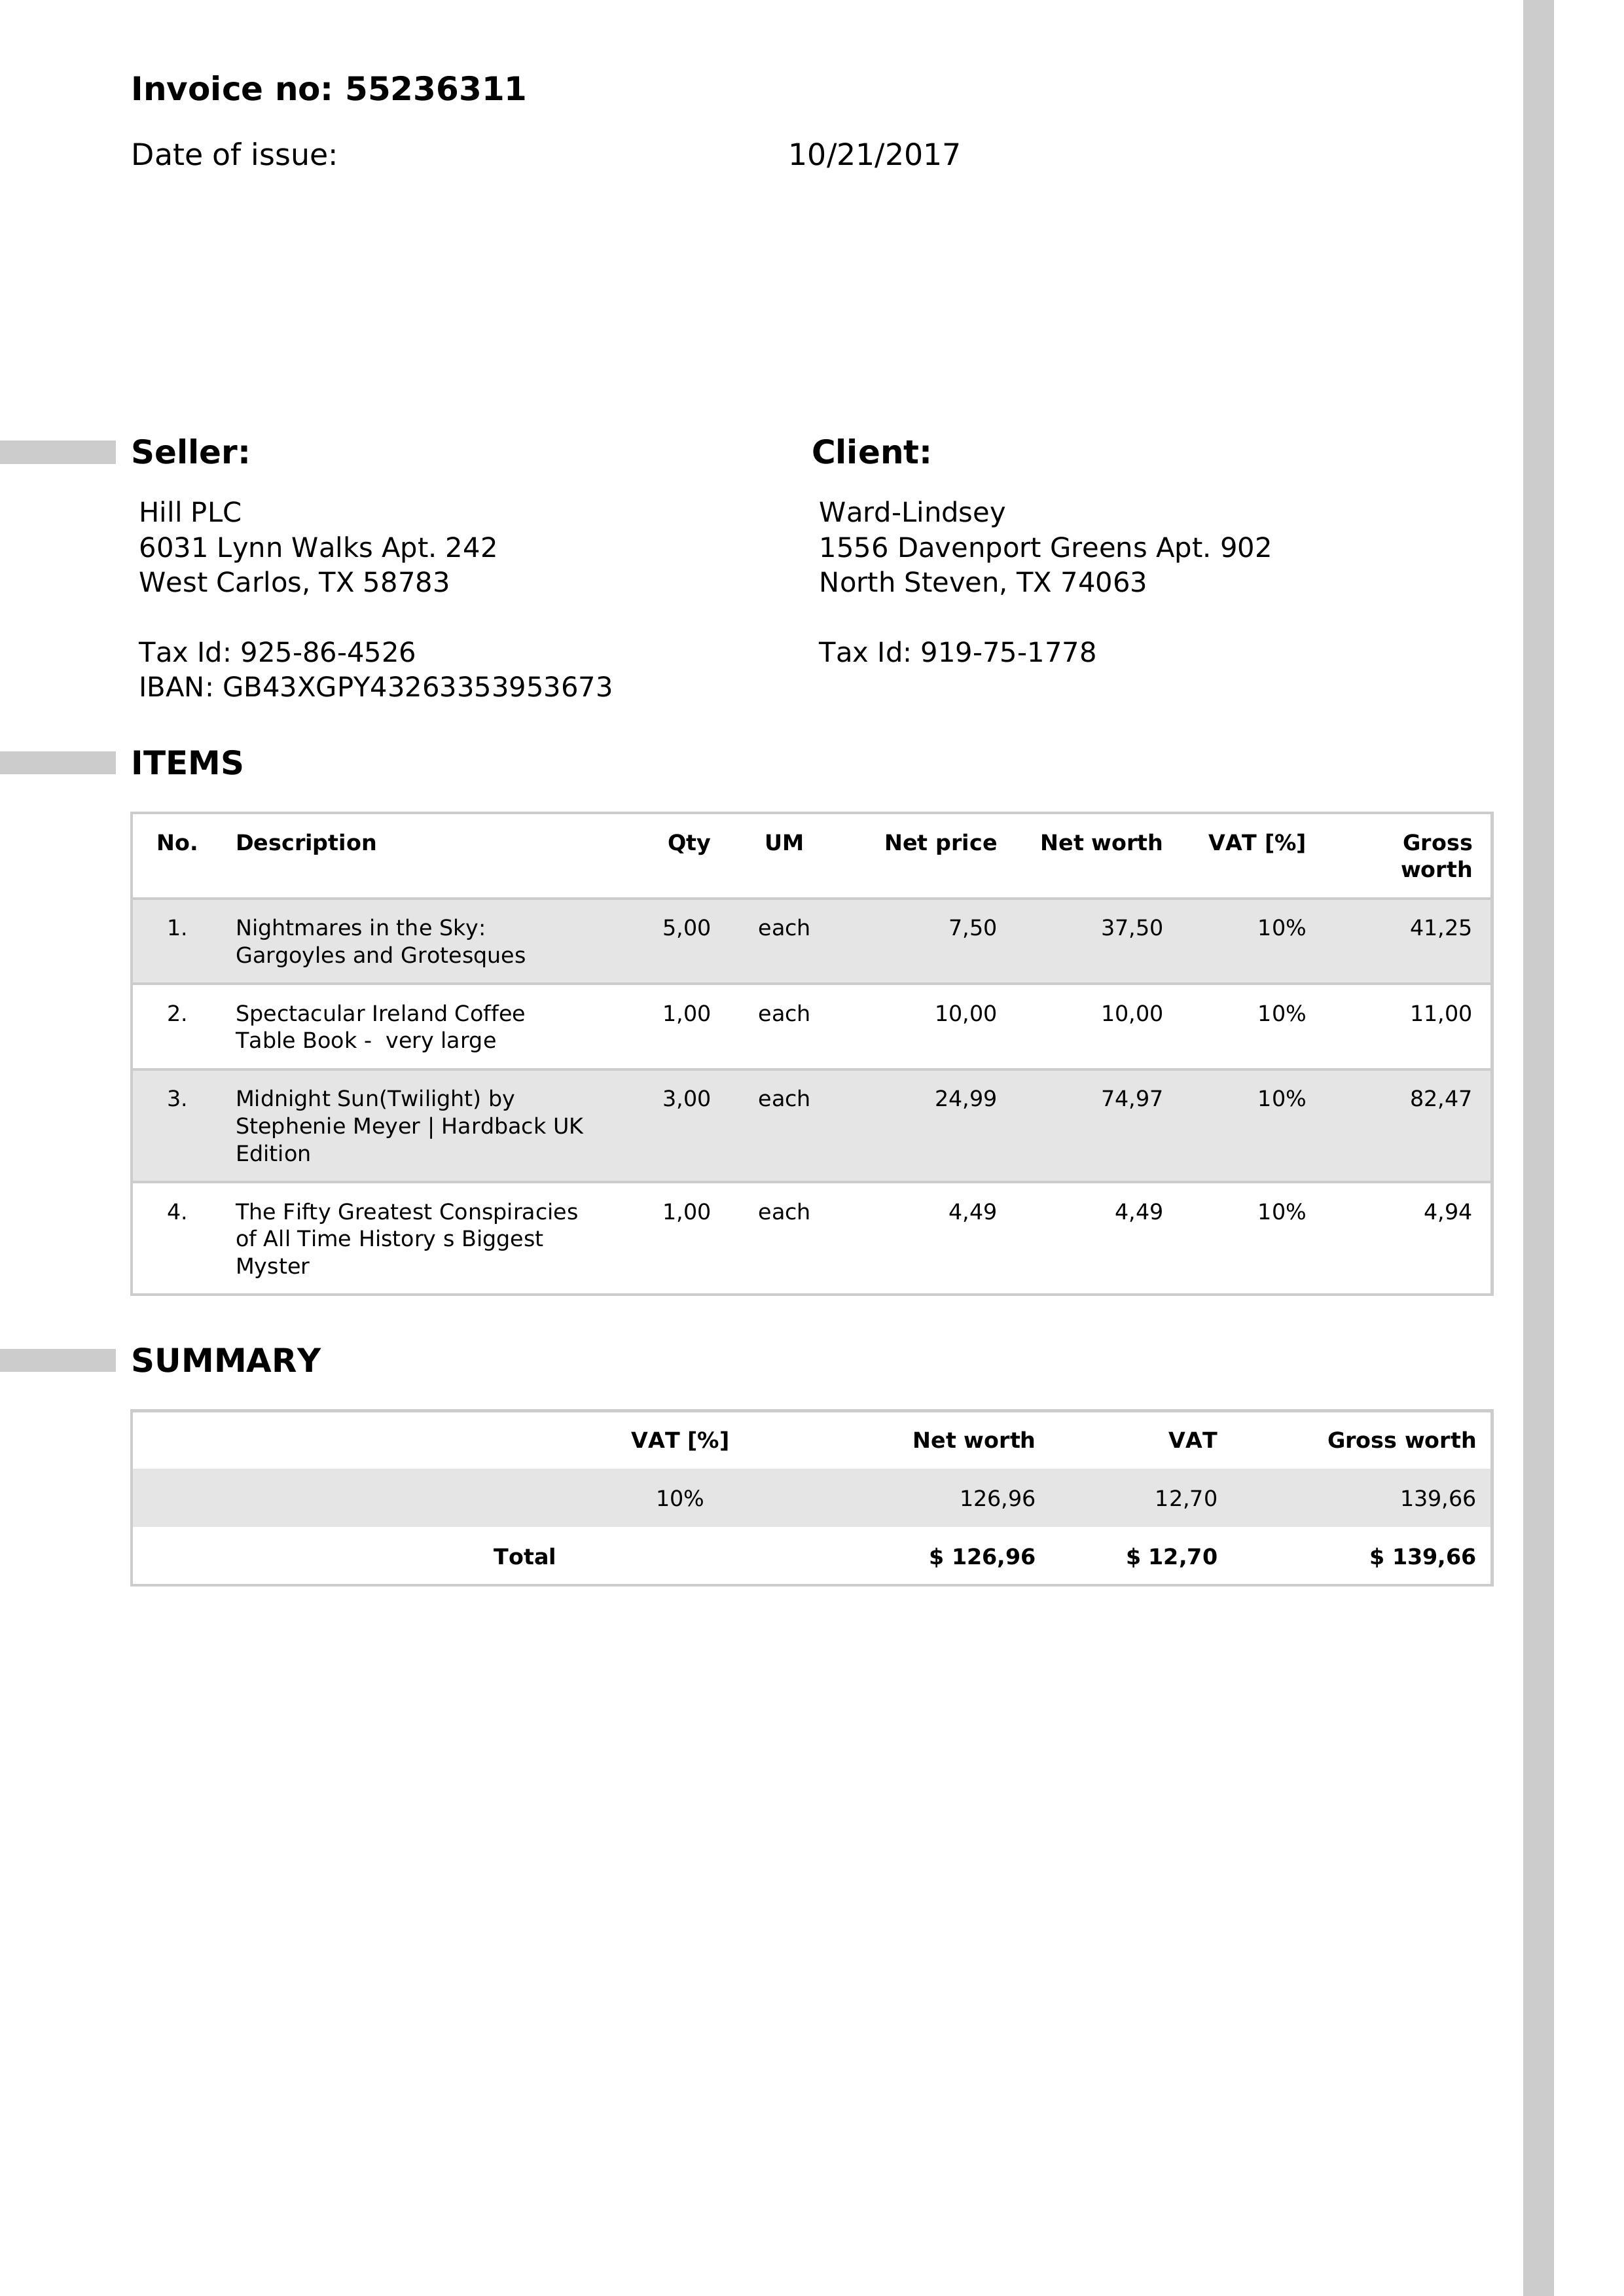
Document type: Invoice